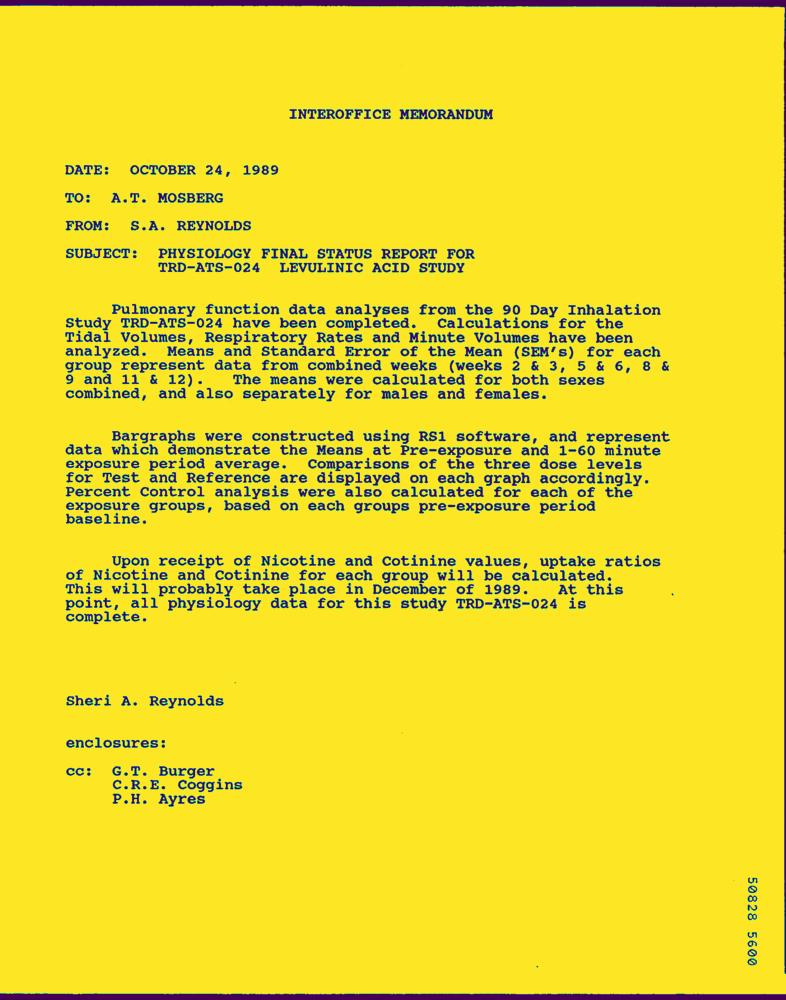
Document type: Letter-Doc